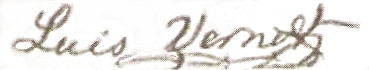
Signature of: luis vernet